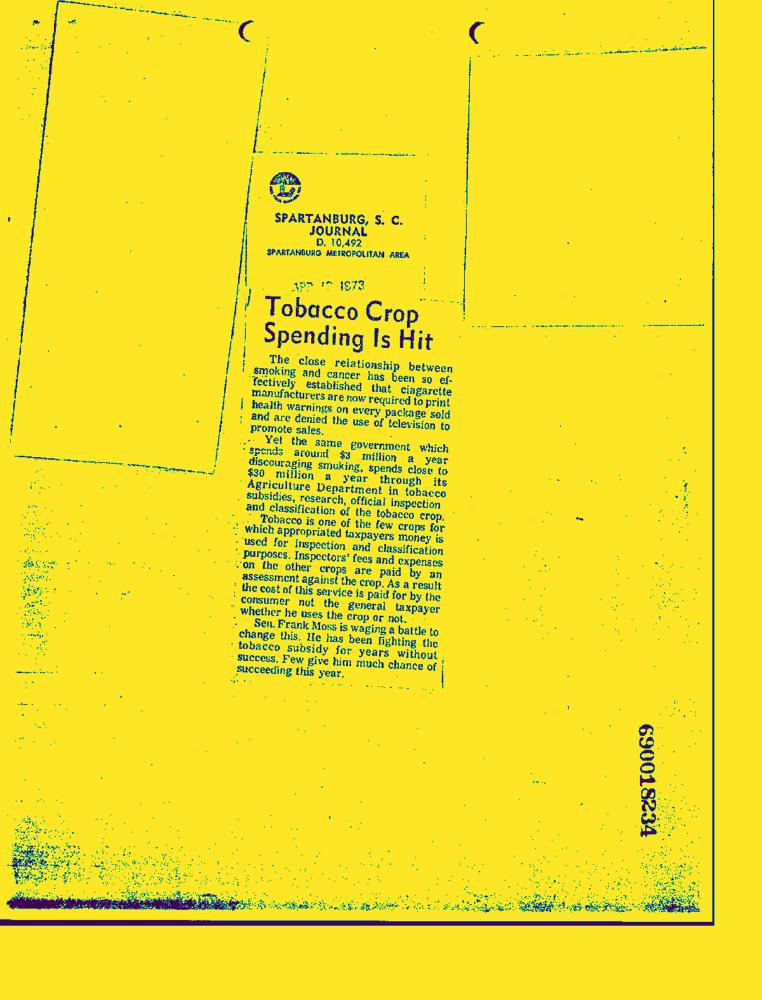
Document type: News-Article